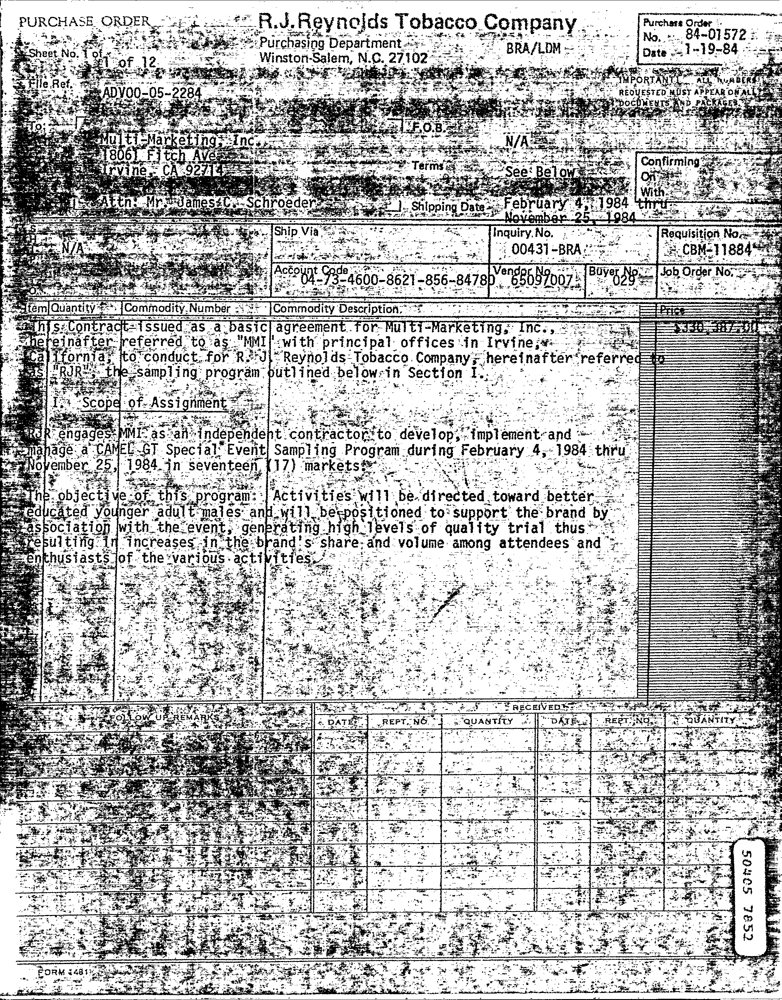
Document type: Invoice